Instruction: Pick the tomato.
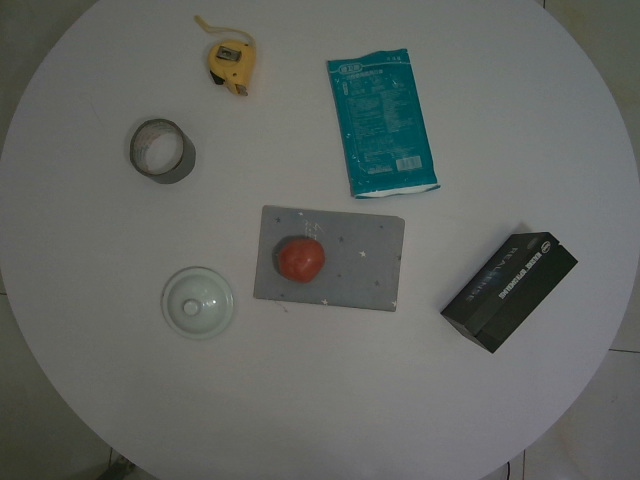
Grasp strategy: vertical